Question: What is the main concern?
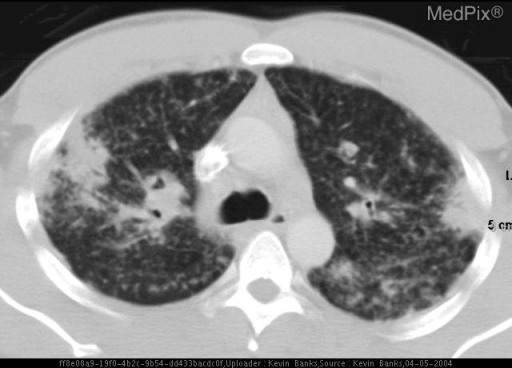
Answer: The findings suggest CXR and CT demonstrate nodular interstitial lung disease with multiple superimposed pulmonary masses/nodules. Significant mediastinal and hilar lymphadenopathy are seen. Numerous splenic and renal nodules are also present.. Axial CT demonstrates nodular interstitial lung disease with concurrent pulmonary masses and lymphadenopathy.. The patient might have a history of 36 year-old Caucasian man with worsening shortness of breath, exercise intolerance and fatigue. Referred to pulmonary for evaluation..